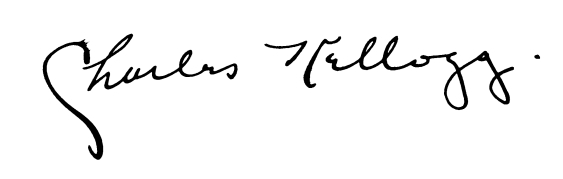
Signature of: charles kellogg